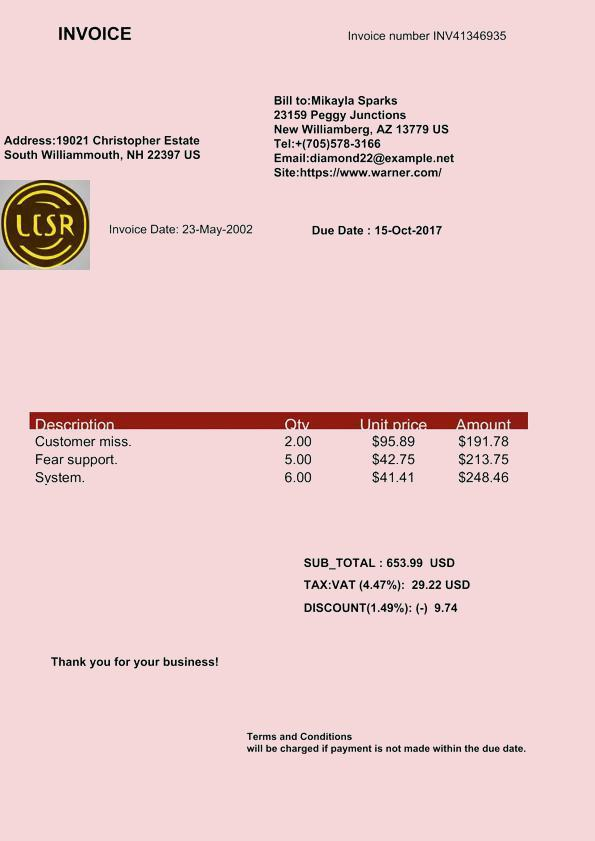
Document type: Invoice